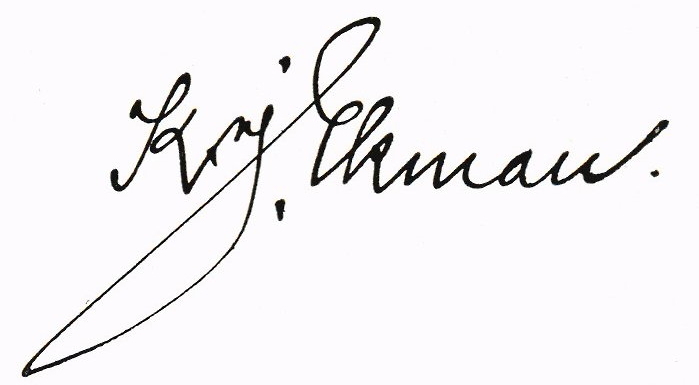
Signature of: karl ekman